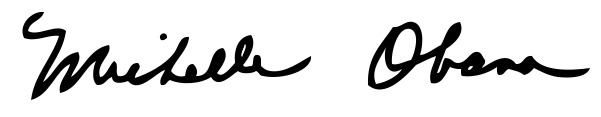
Signature of: michelle obama